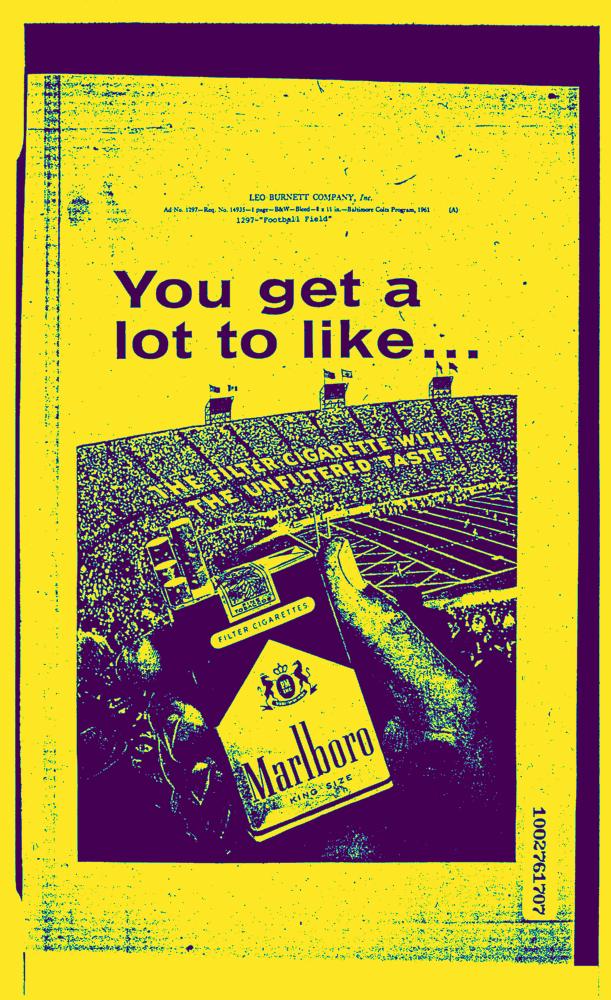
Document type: AD